Question: What type of tax is indicated in the document, personal property or real estate?
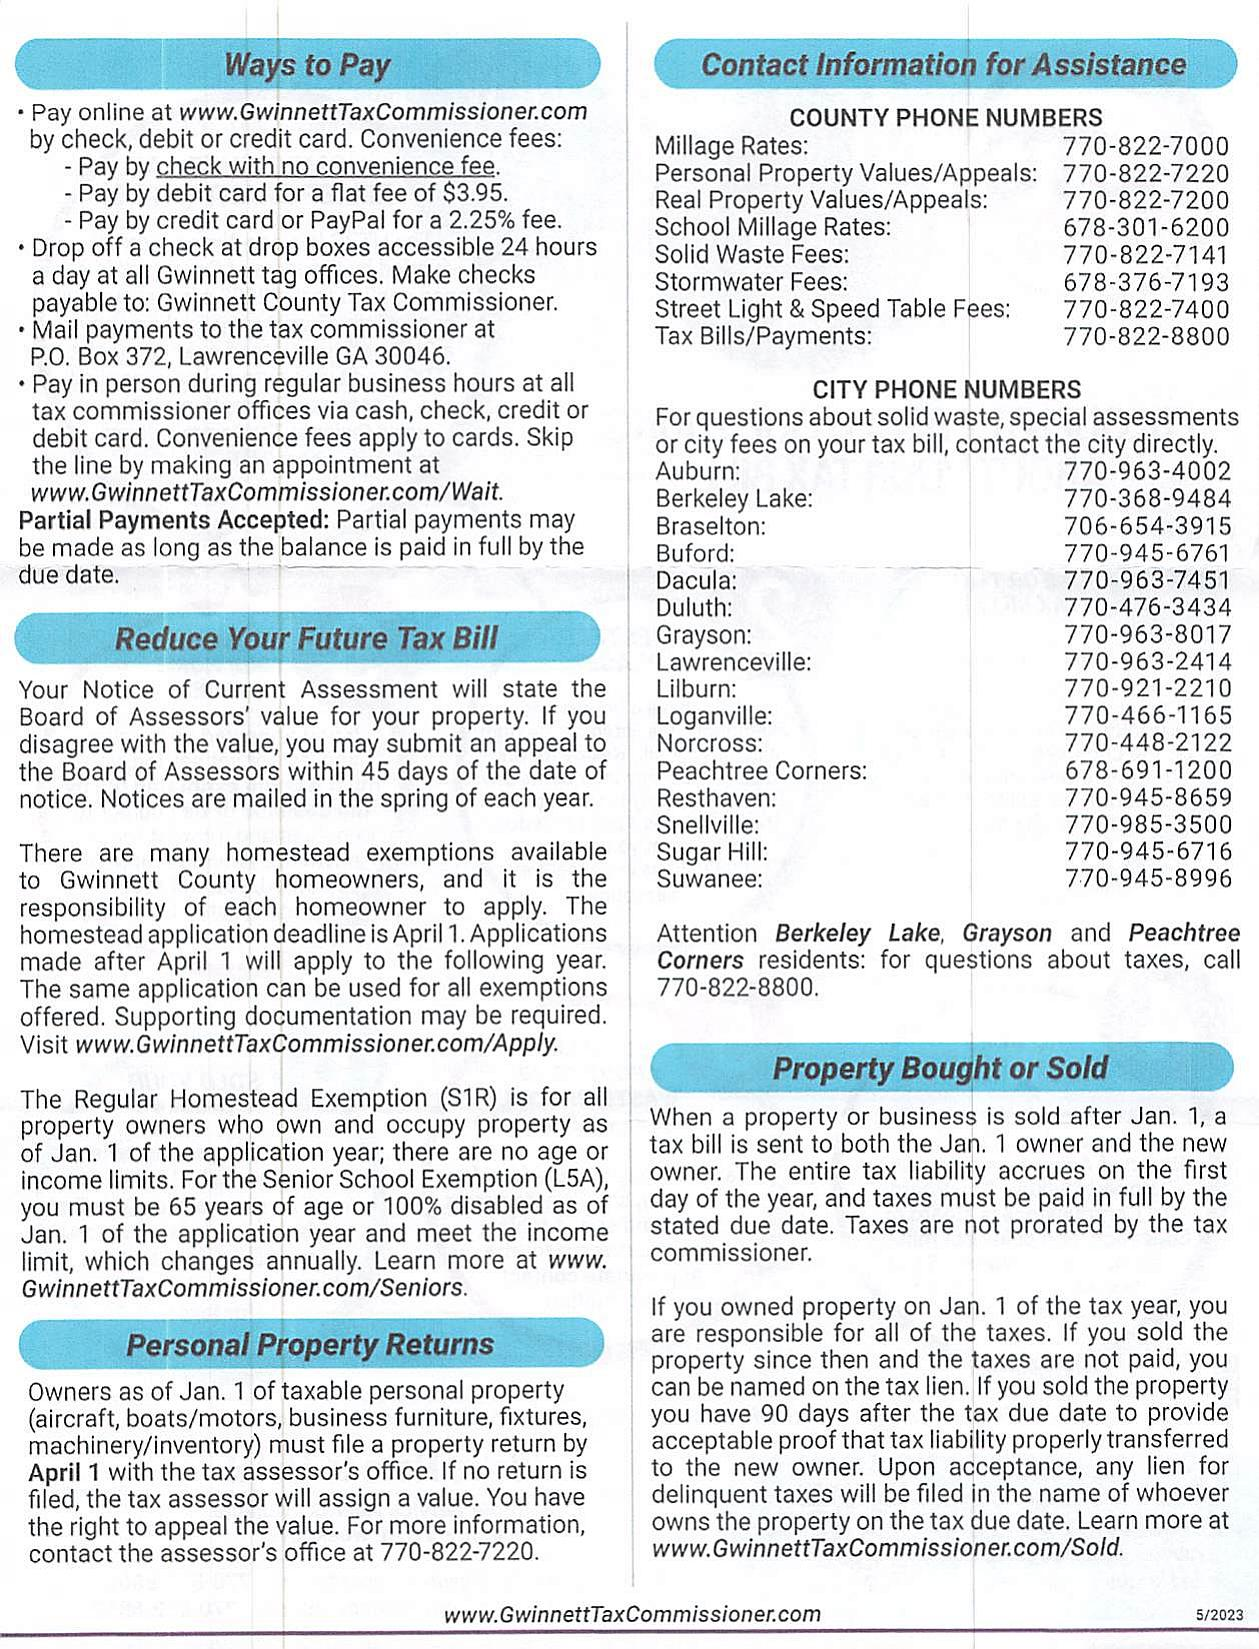
Answer: "Personal Property Tax, Real Property Values/Appeals, Real Estate Tax"